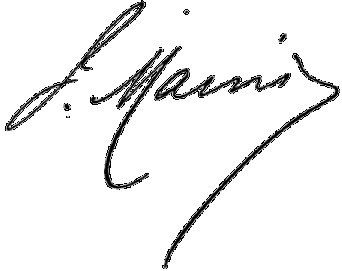
Signature of: jeanne marni